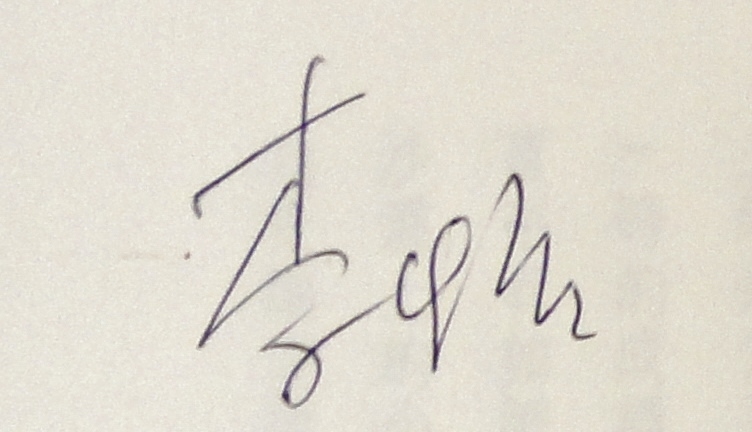
Signature of: lee yee